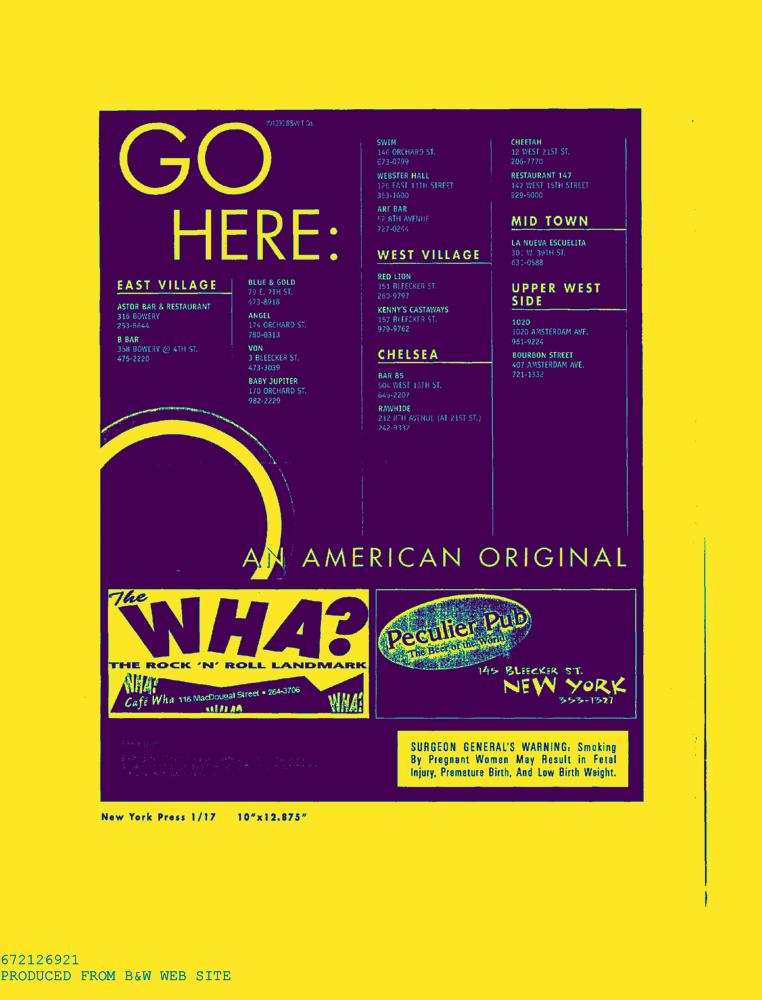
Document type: AD